Question: Which state is mentioned in the document?
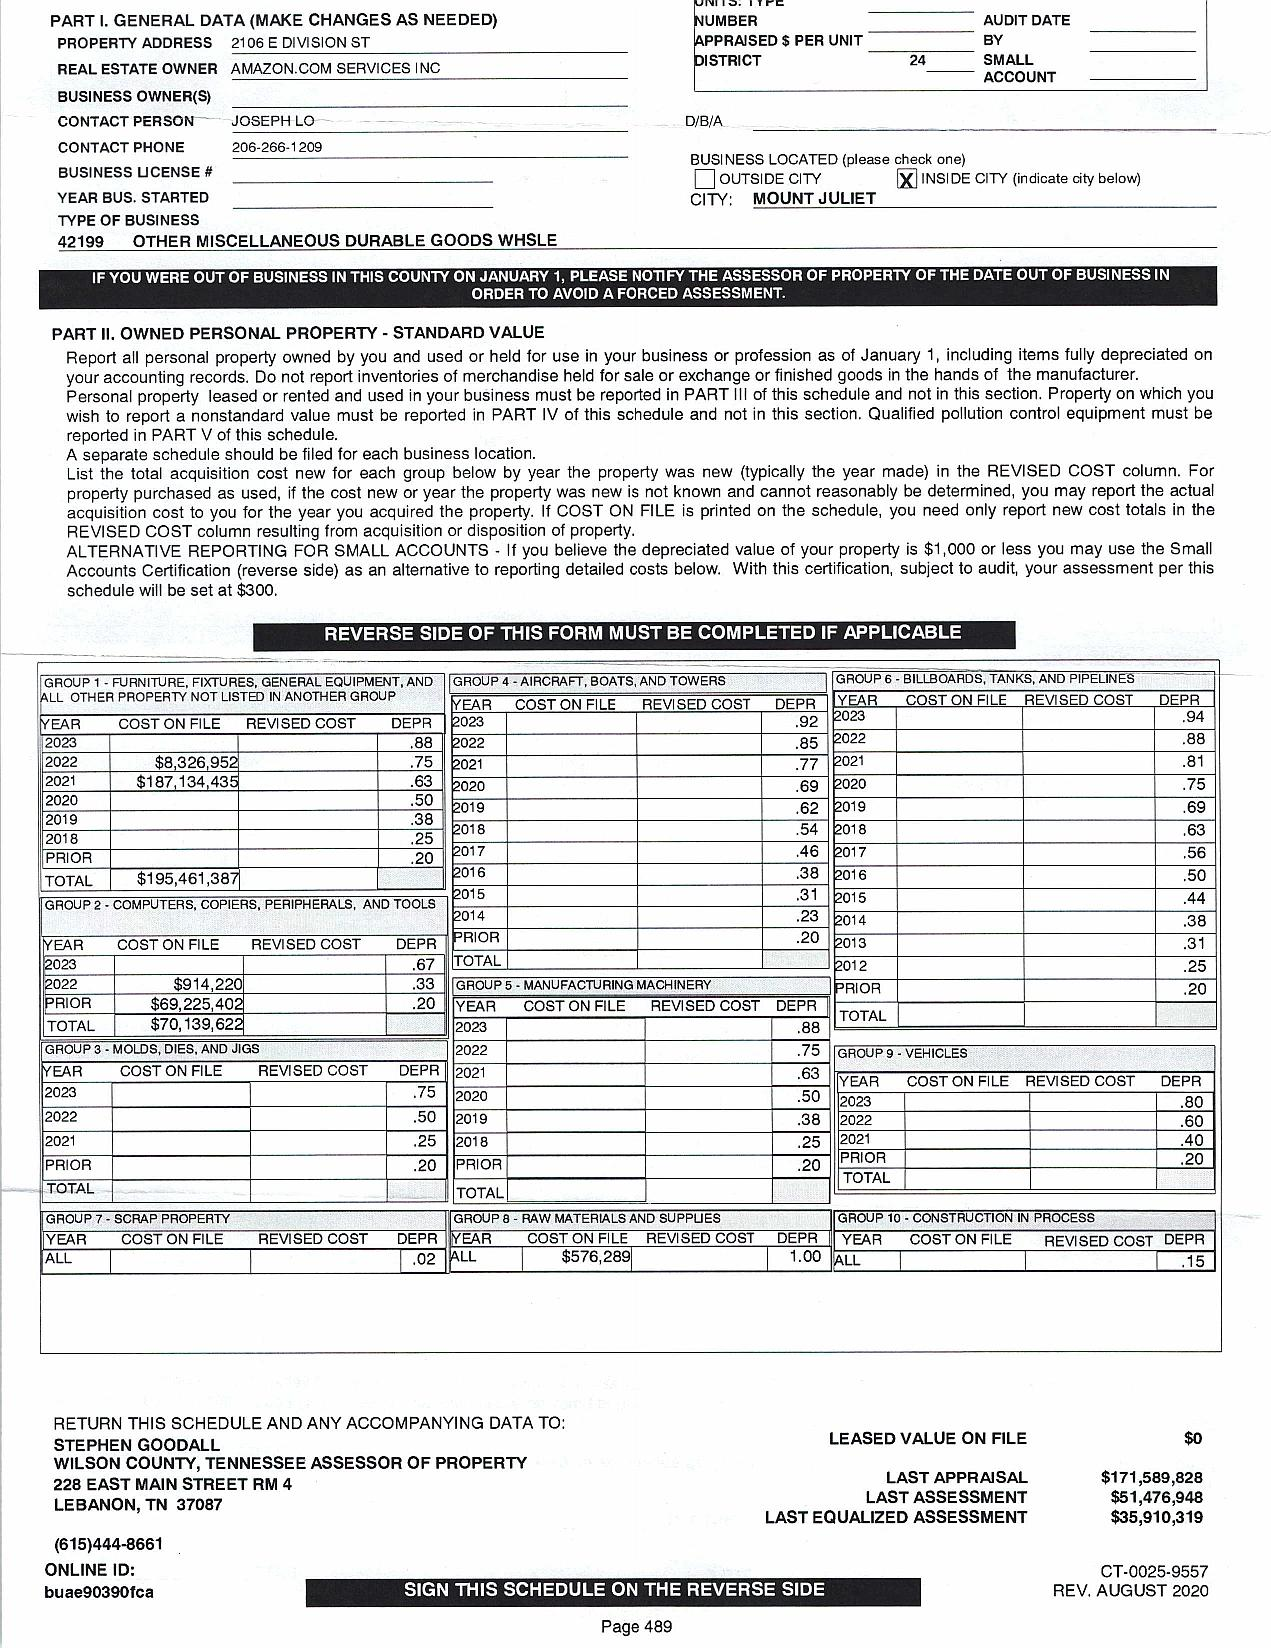
Answer: "TENNESSEE"